Question: How is the history relevant to the case?
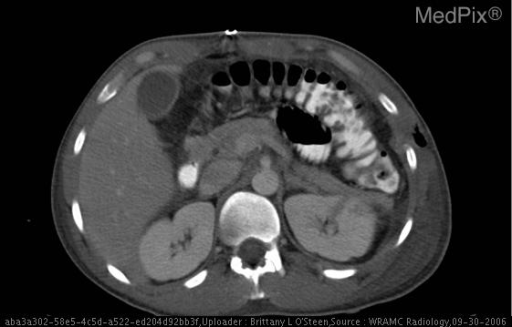
Answer: The patient's history of 25 y/o man with 3 GSW to chest, abdomen, and Left buttock.  Pt was resuscitated and had an ex-lap performed before transfer to WRAMC. is key in understanding the case.